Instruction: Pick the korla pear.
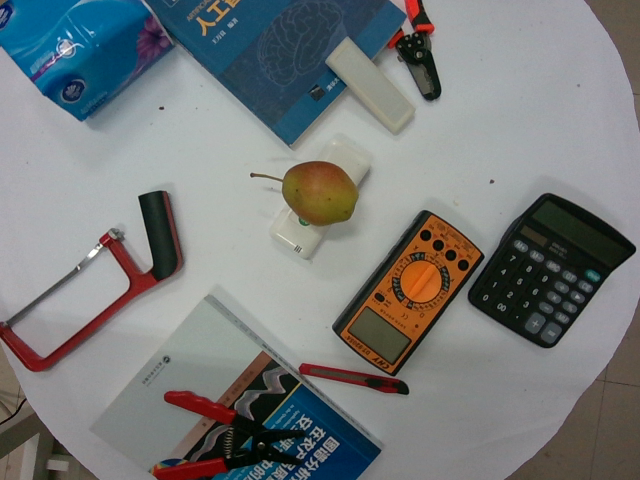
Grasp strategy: vertical